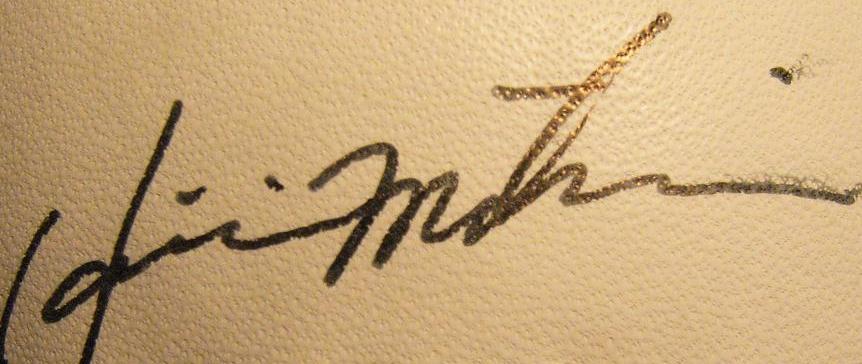
Signature of: hideki matsui